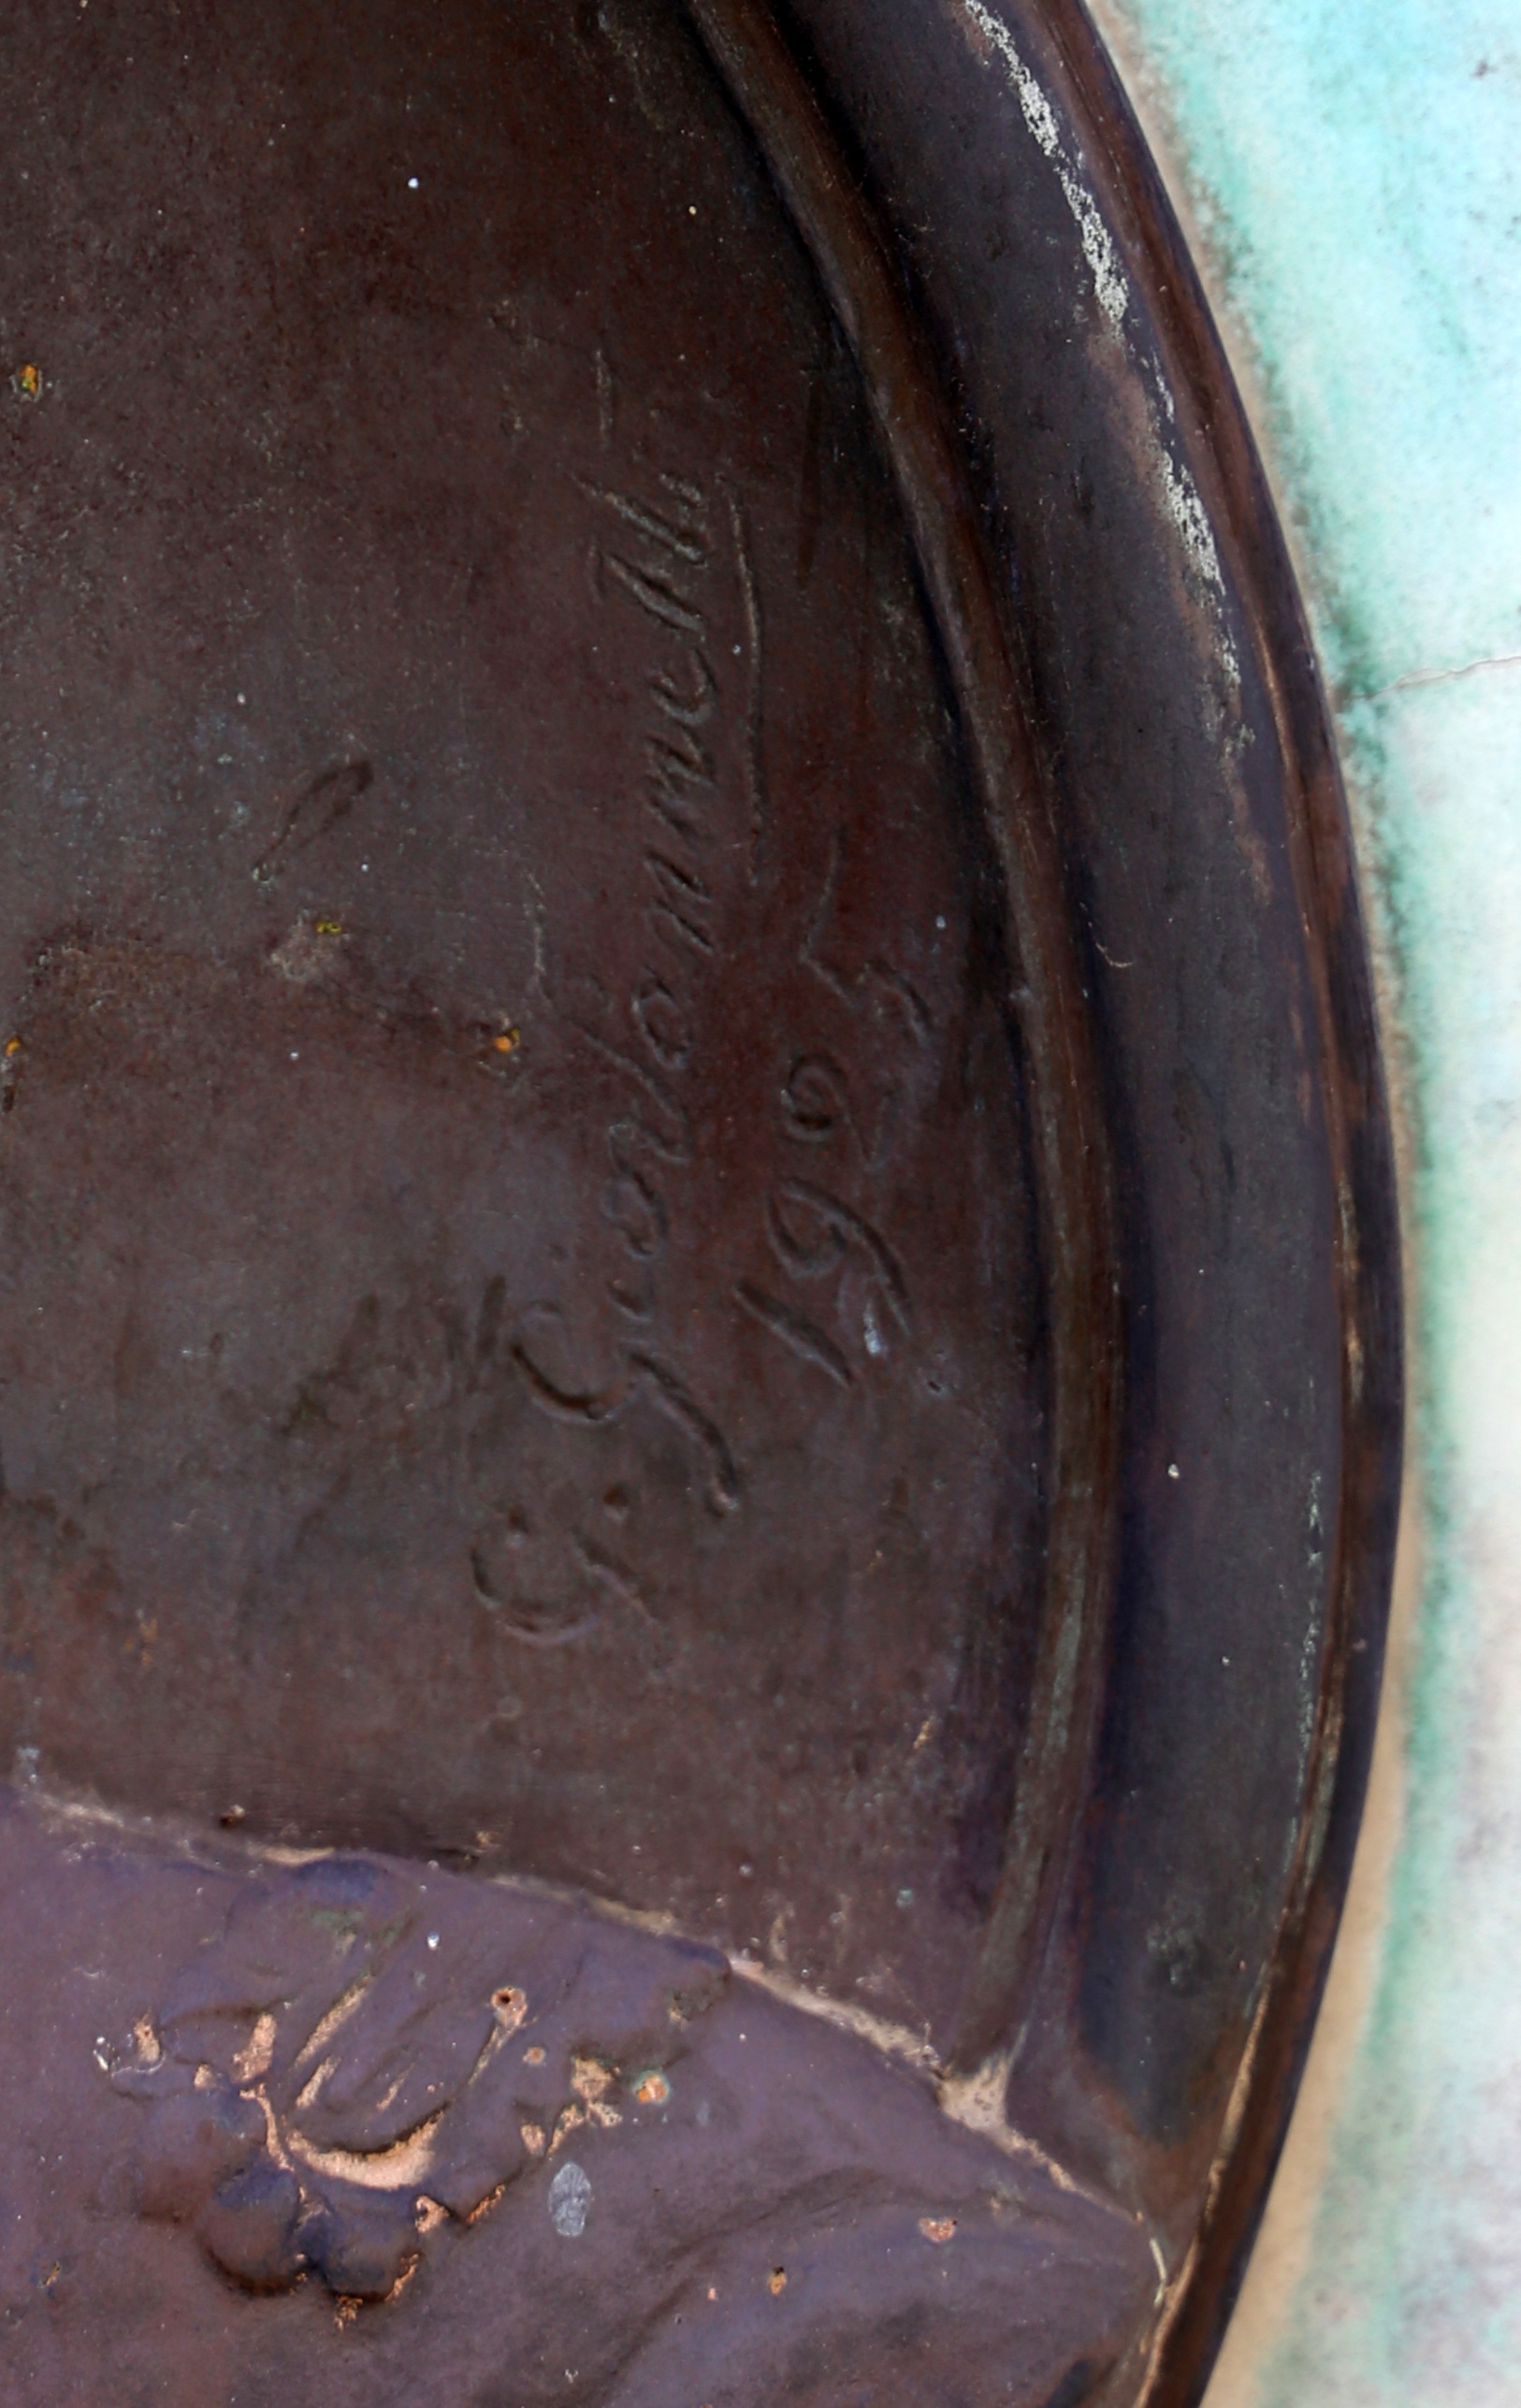
Signature of: giovanni giovannetti